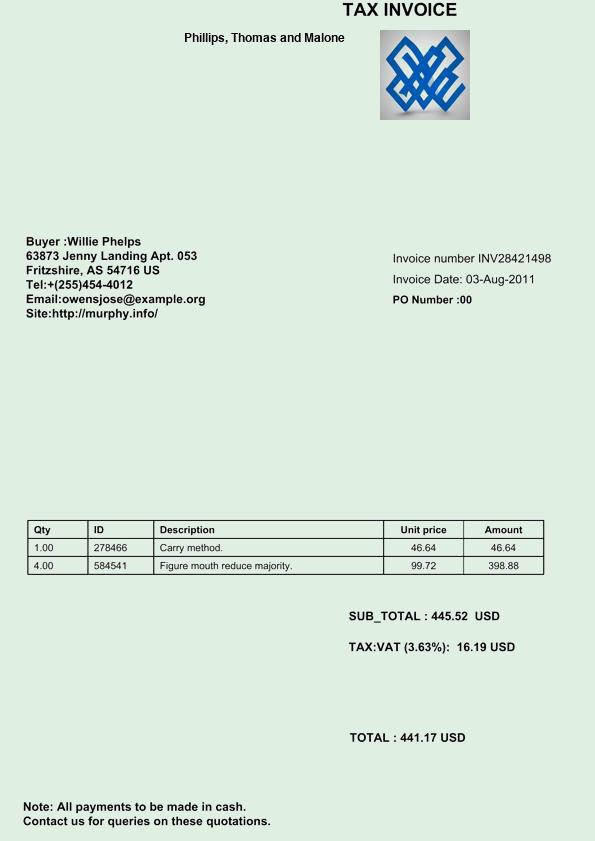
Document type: Invoice